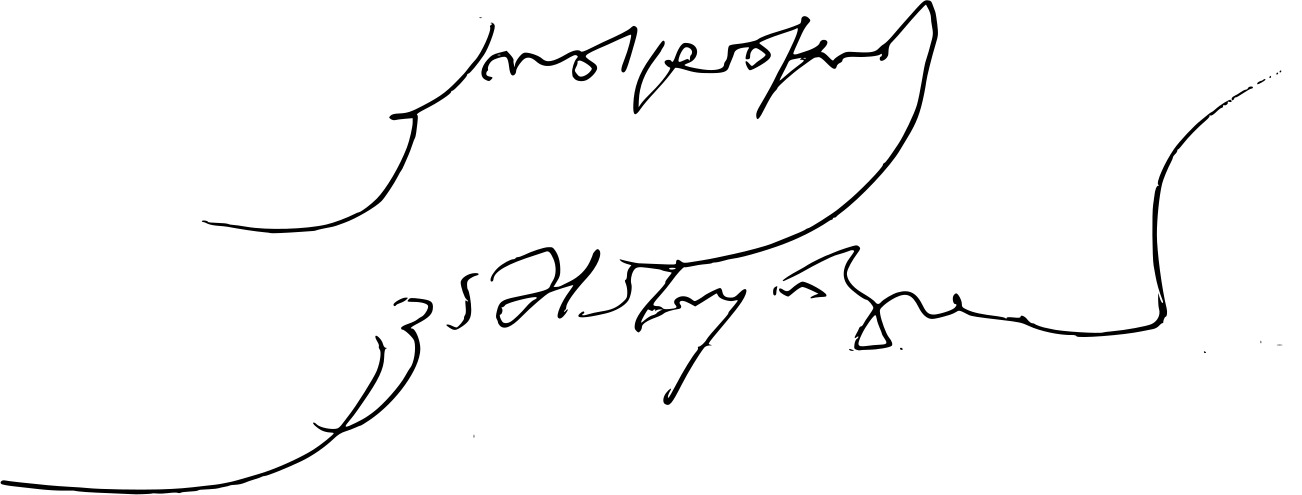
Signature of: konstantine gamsakhurdia